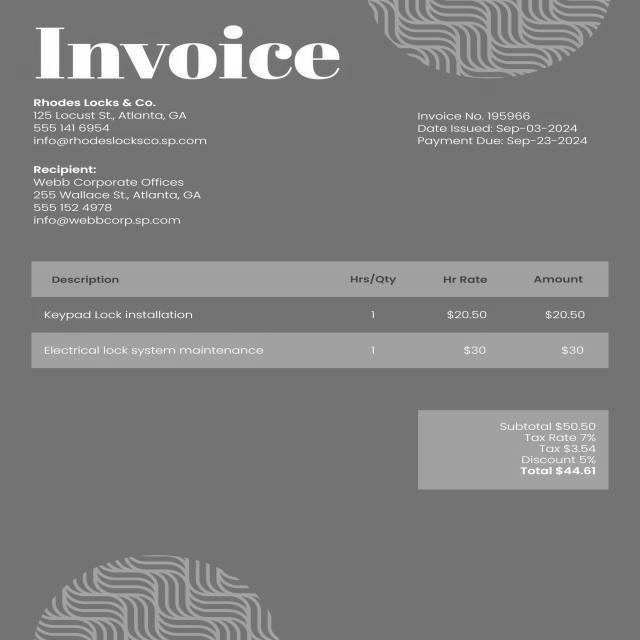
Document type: Invoice